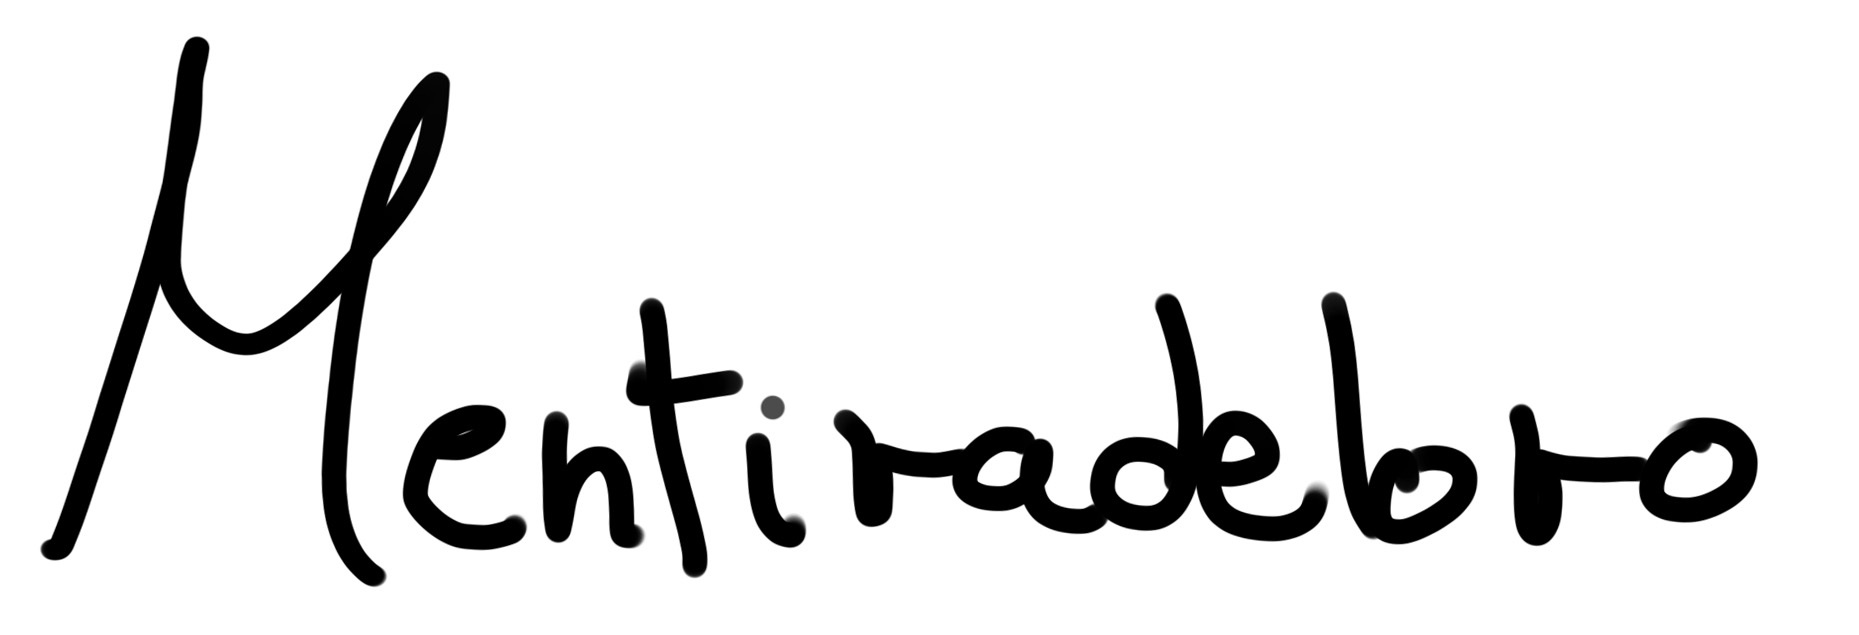
Signature of: mentiradeloro